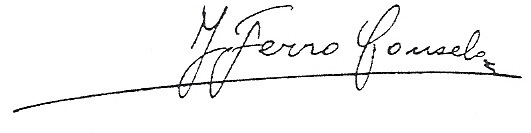
Signature of: xesús ferro couselo